Question: How is the property described in the document?
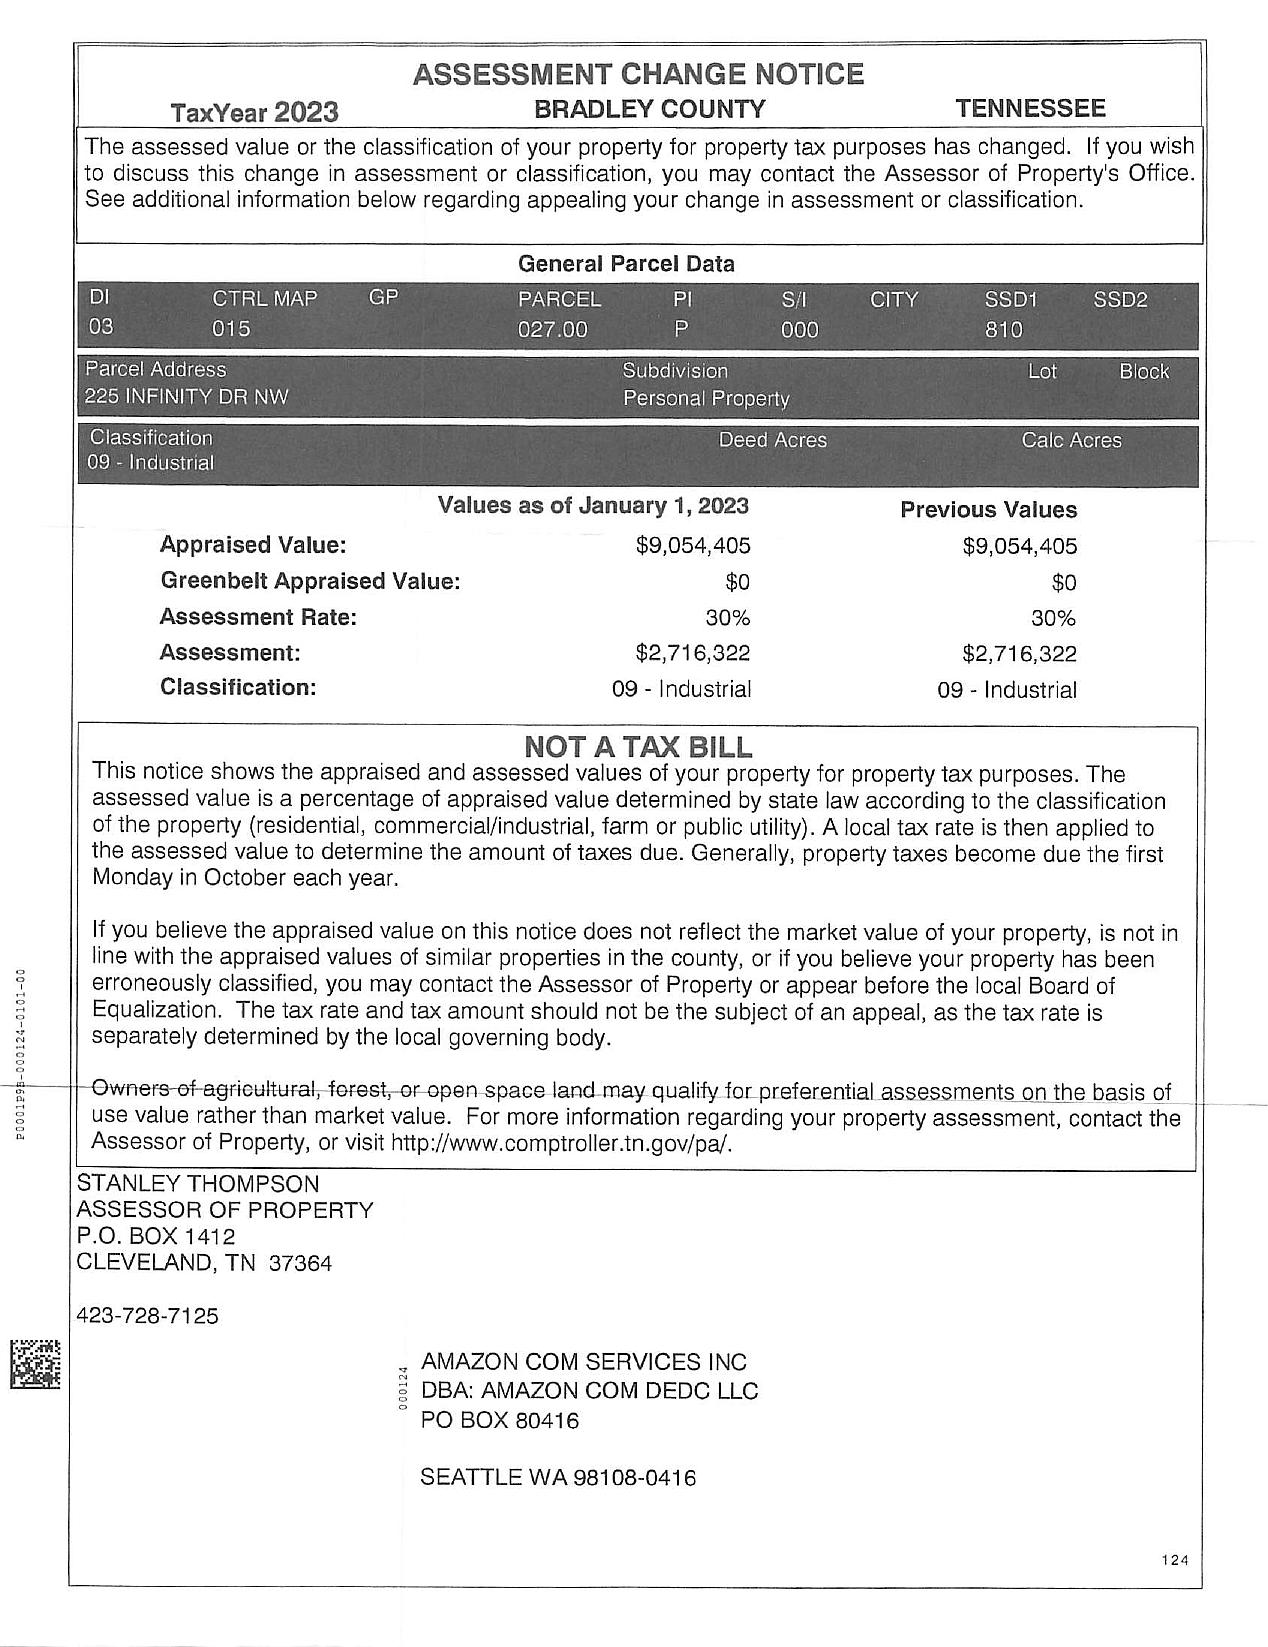
Answer: "Personal Property"